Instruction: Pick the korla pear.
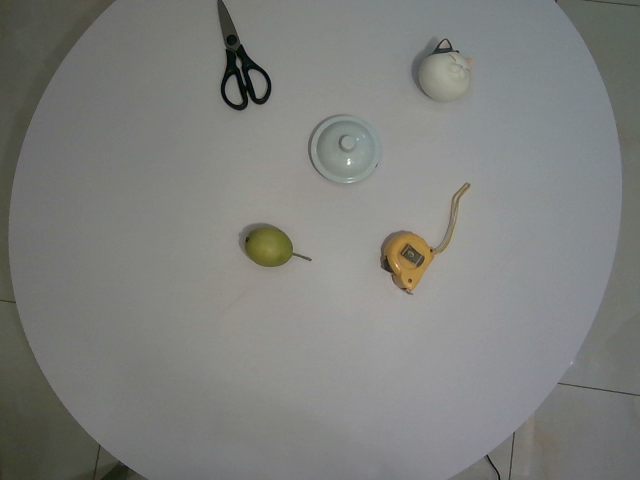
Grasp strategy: vertical